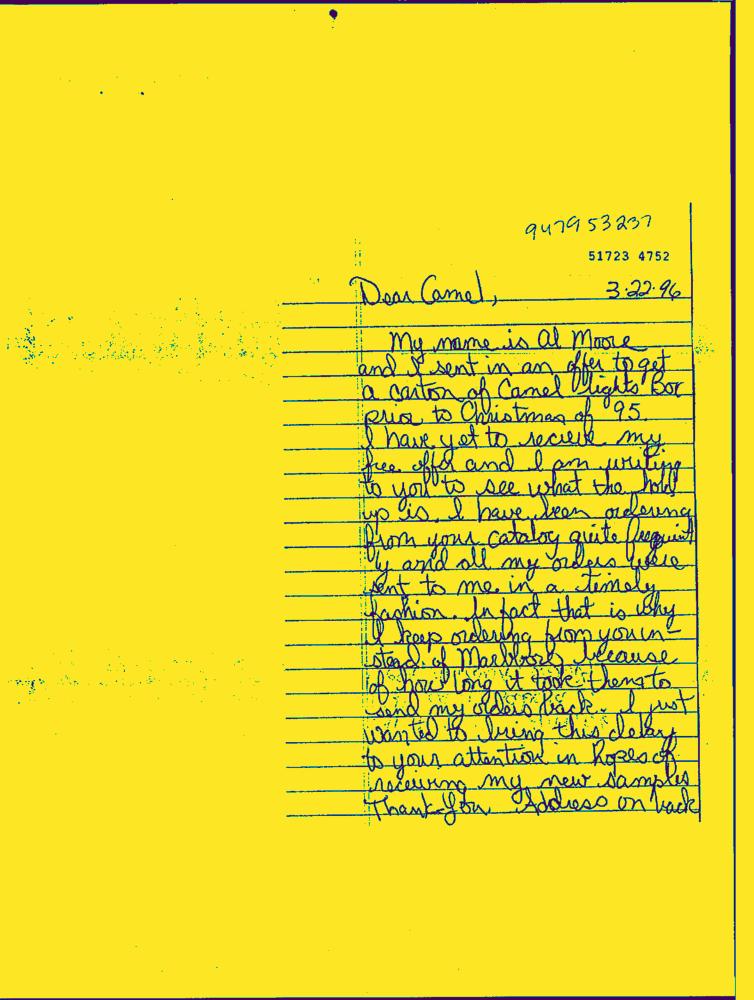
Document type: Hand-Written